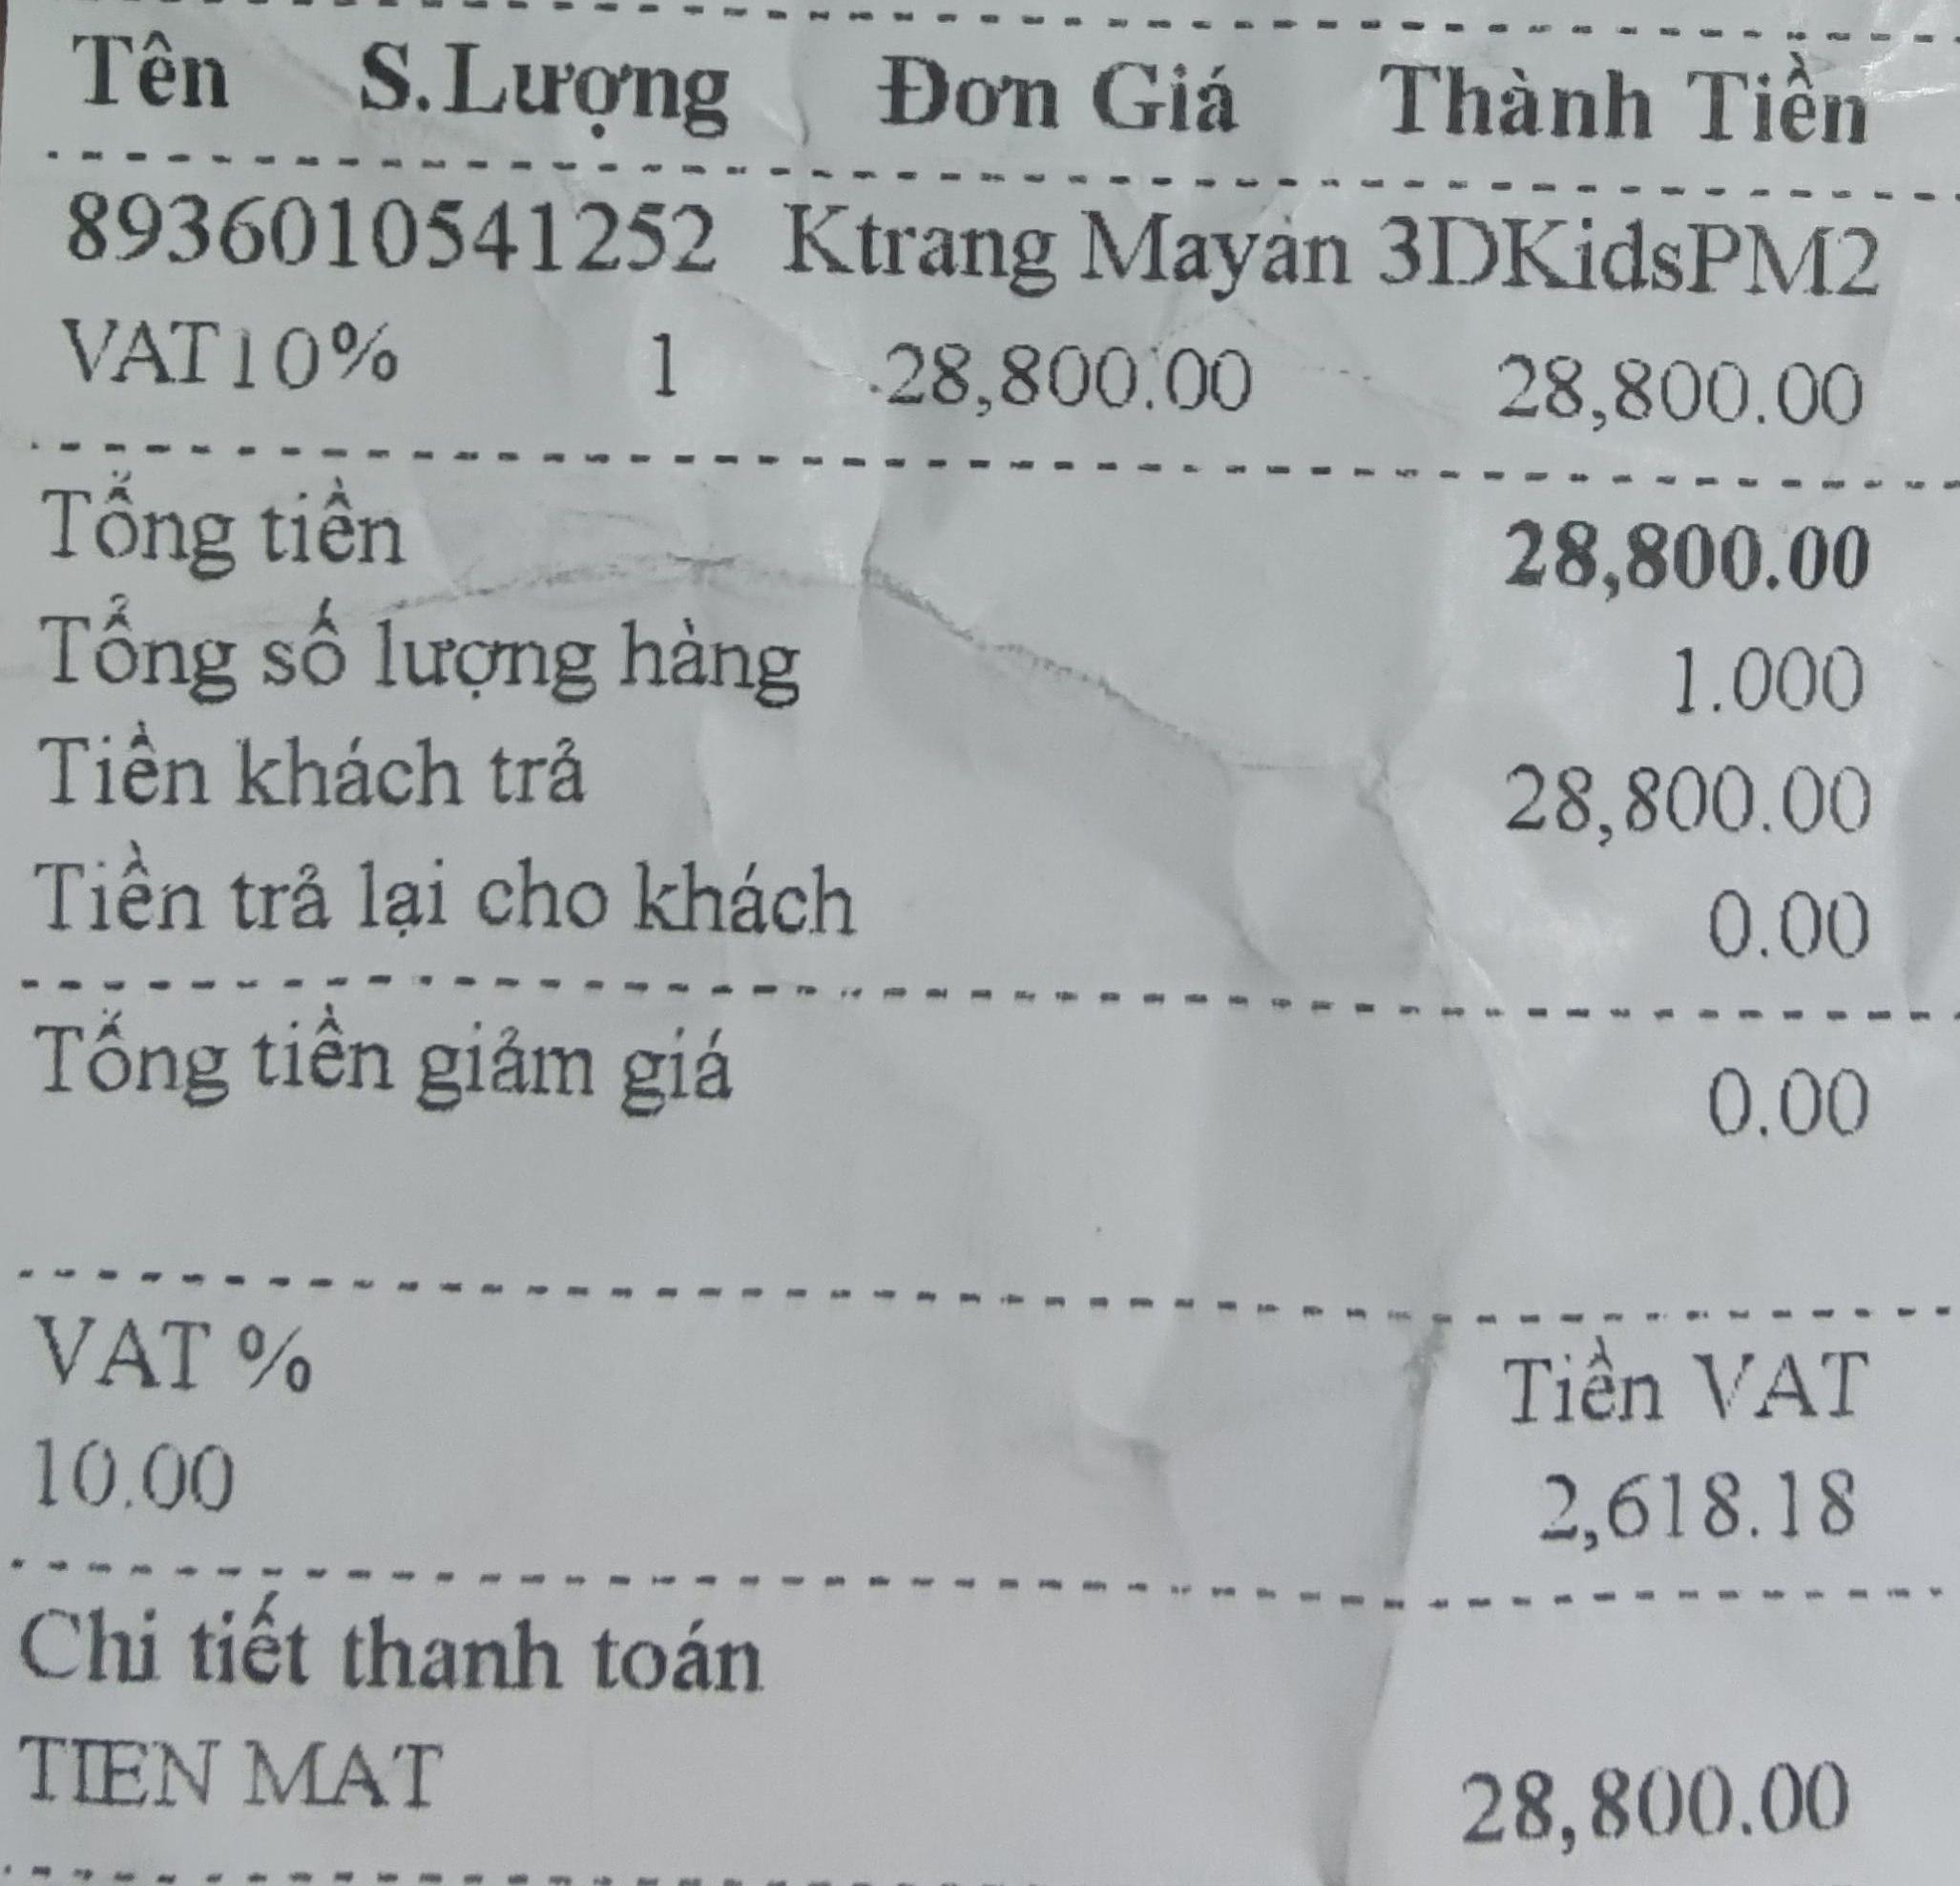
<table>
<tr>
<th>Tên</th>
<th>S.Lượng</th>
<th>Đơn Giá</th>
<th>Thành Tiền</th>
</tr>
<tr>
<td>8936010541252 Ktrang Mayan 3DKidsPM2 VAT10%</td>
<td>1</td>
<td>28,800.00</td>
<td>28,800.00</td>
</tr>
</table>

Tổng tiền 28,800.00
Tổng số lượng hàng 1.000
Tiền khách trả 28,800.00
Tiền trả lại cho khách 0.00
Tổng tiền giảm giá 0.00

VAT % Tiền VAT
10.00 2,618.18

Chi tiết thanh toán
TIEN MAT 28,800.00